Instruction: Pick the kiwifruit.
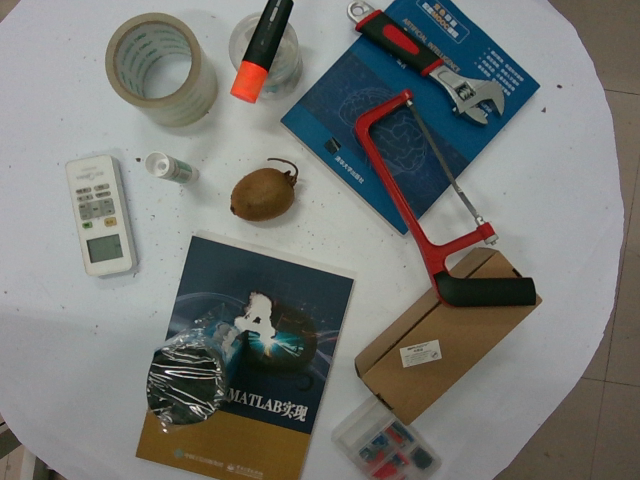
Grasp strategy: vertical